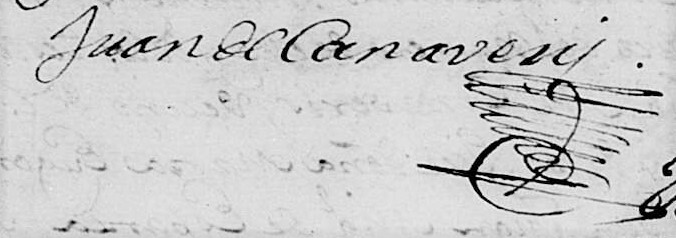
Signature of: juan de canaveris